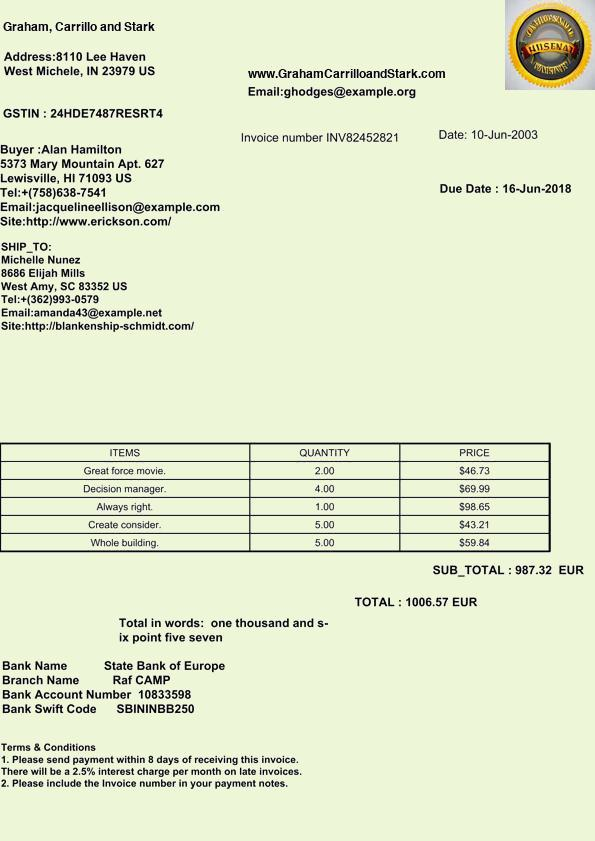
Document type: Invoice